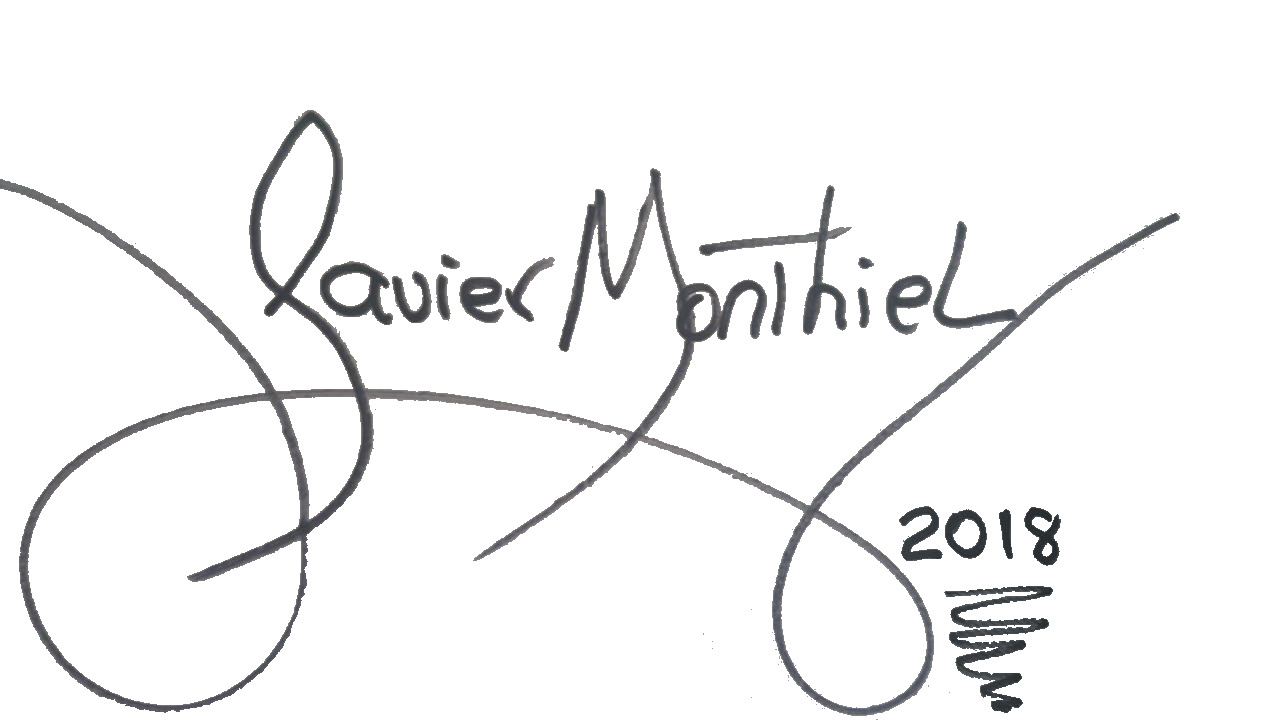
Signature of: javier monthiel